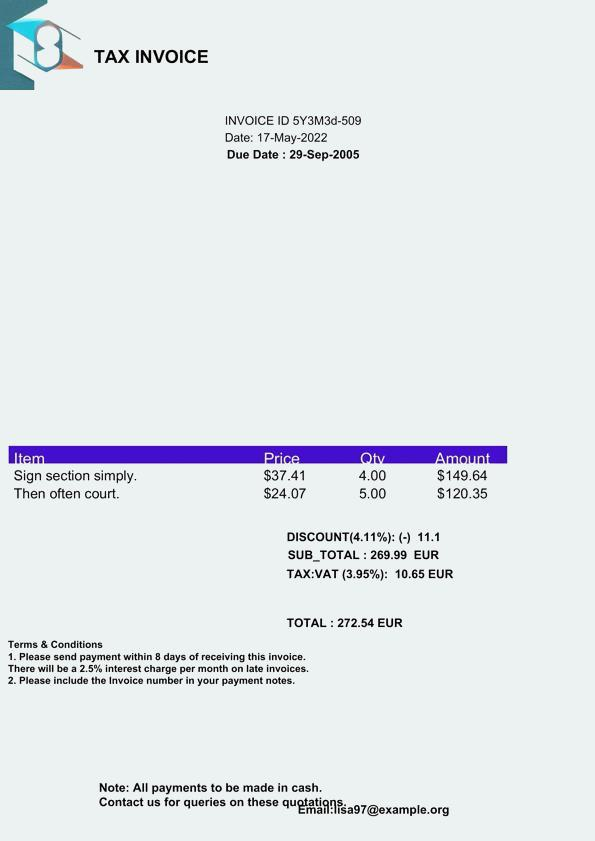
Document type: Invoice